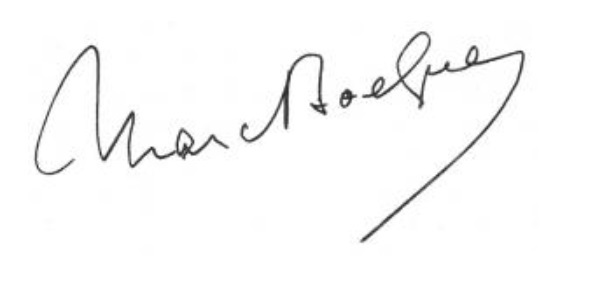
Signature of: marc boegner